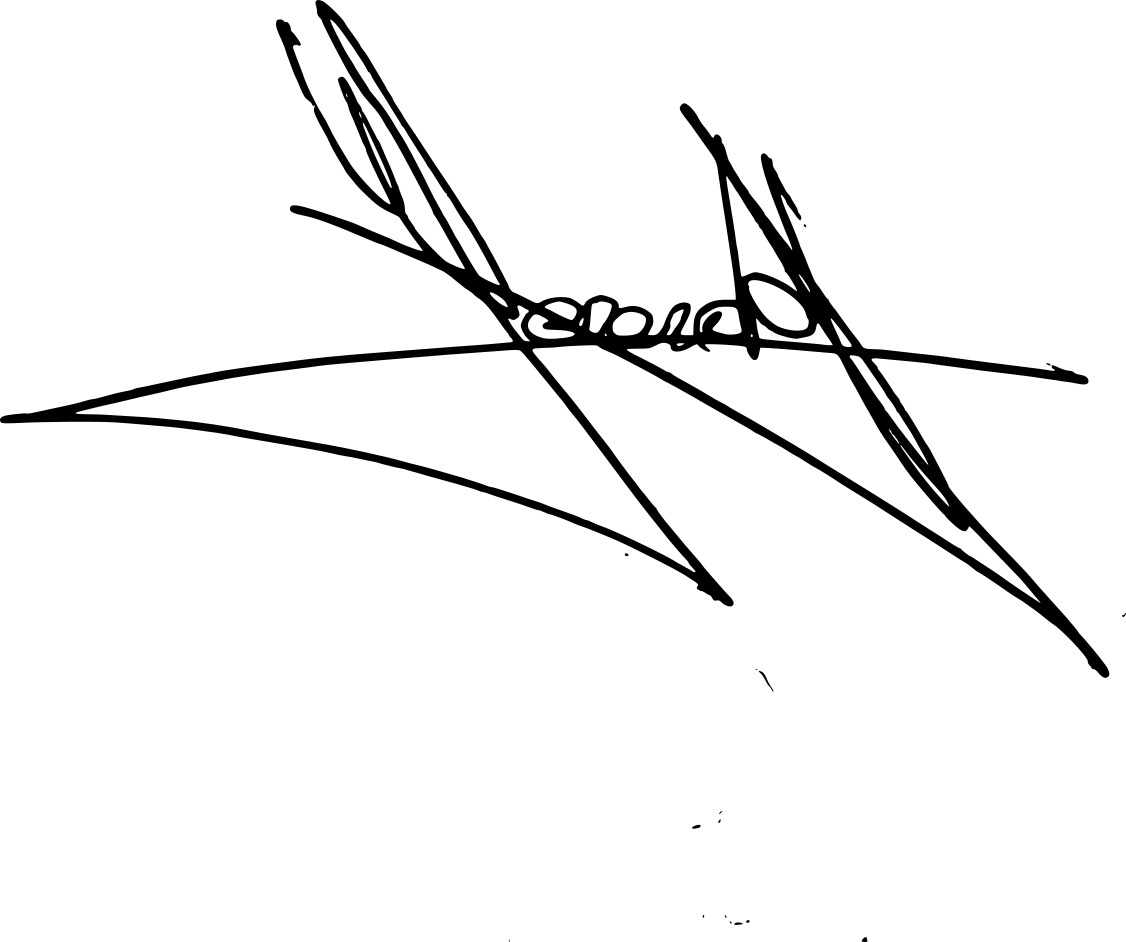
Signature of: gerardo núñez